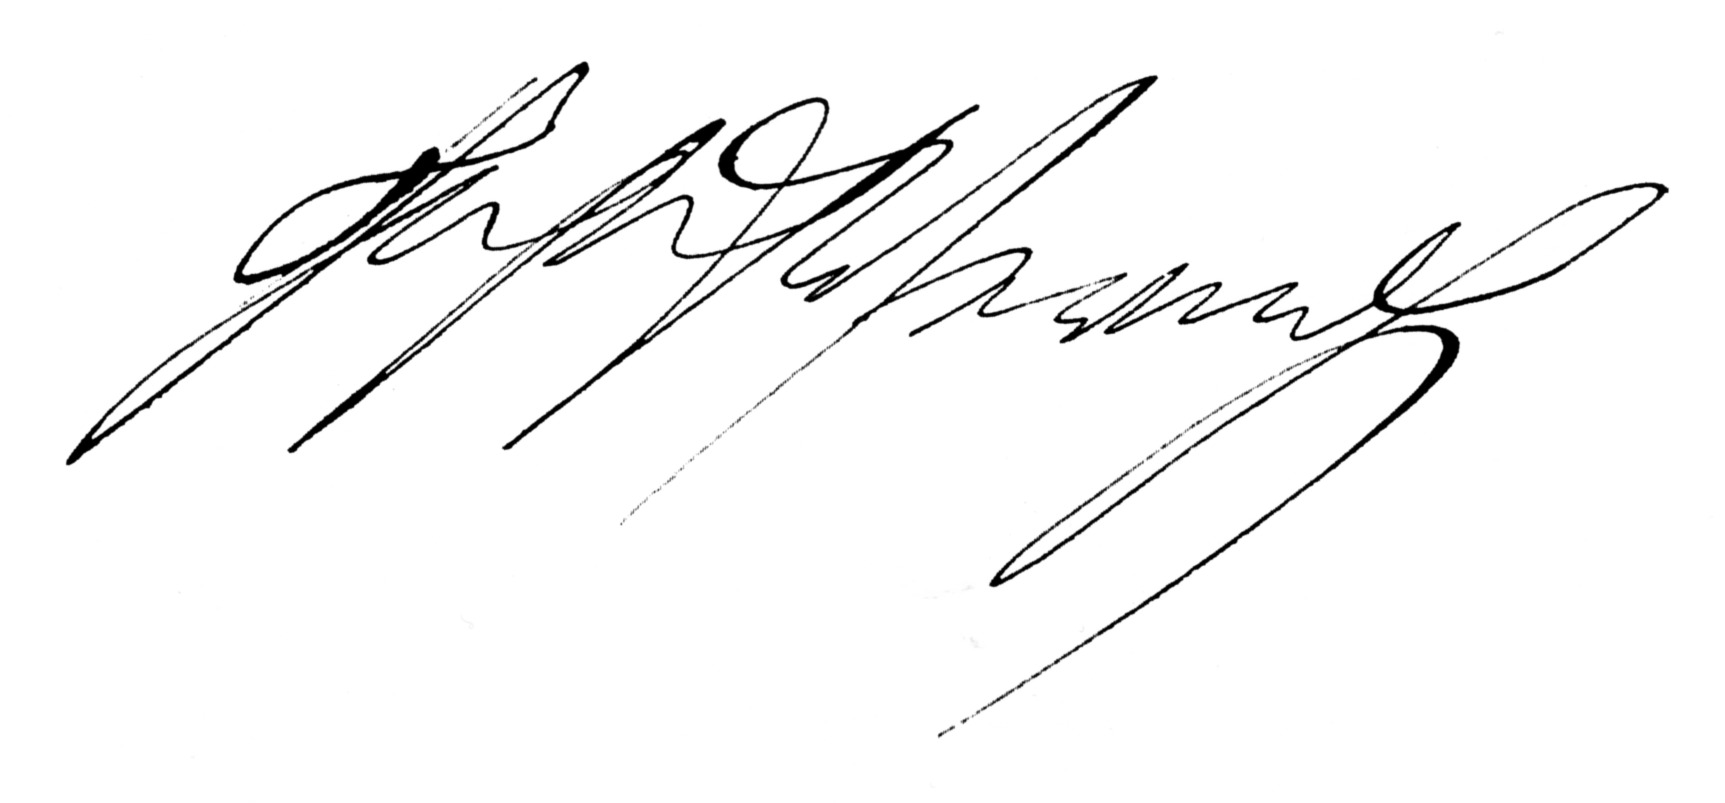
Signature of: josef werndl